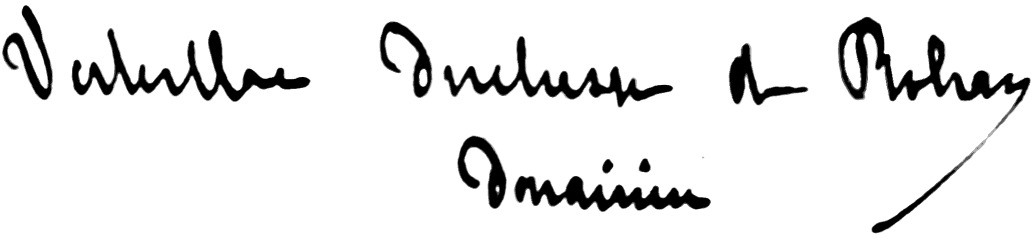
Signature of: herminie de la brousse de verteillac